Question: What is the assessed value of the property as noted in the document?
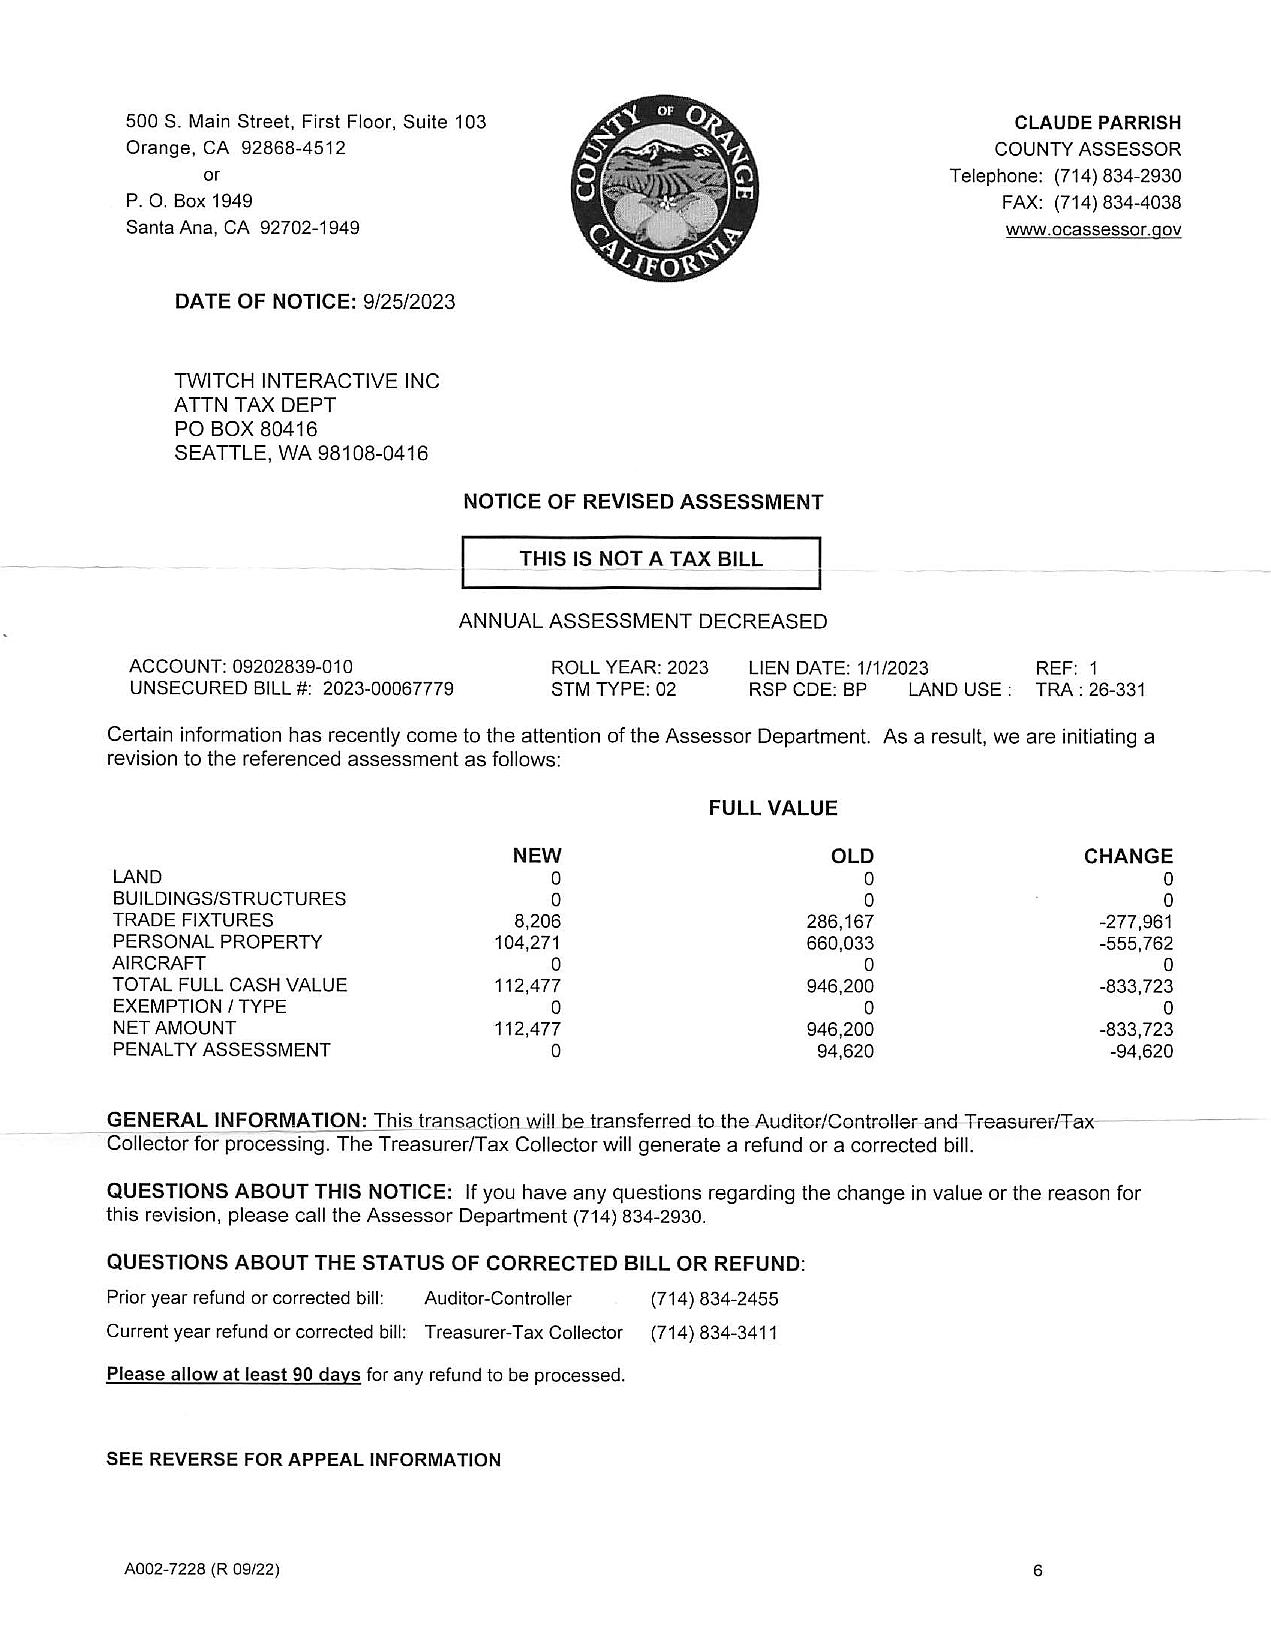
Answer: "112,477"